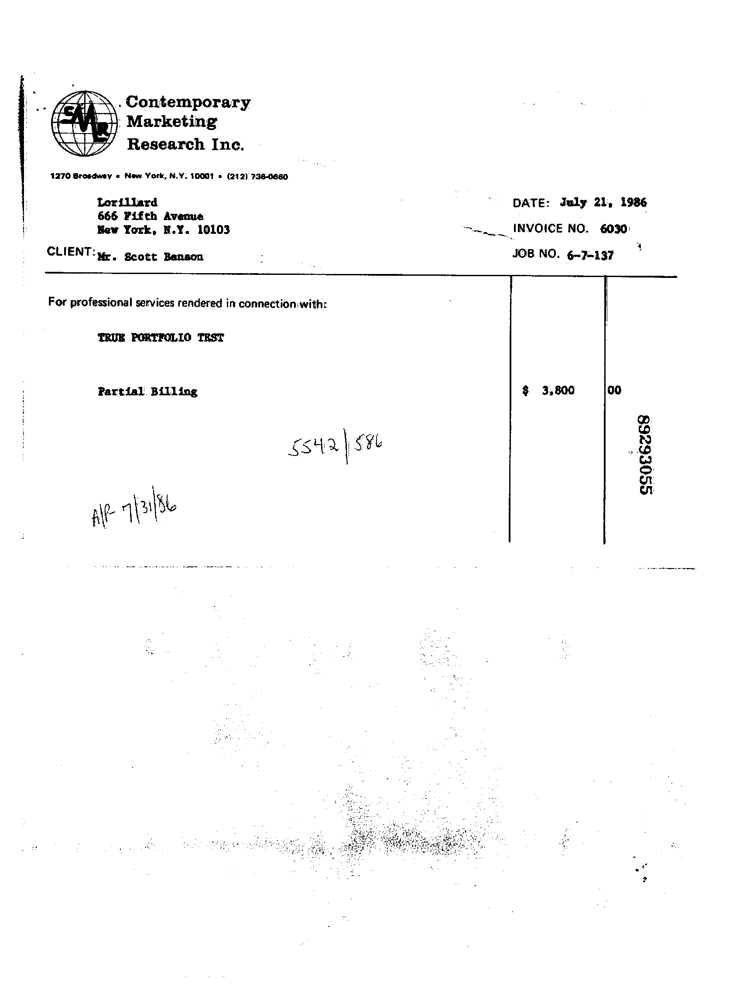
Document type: Invoice